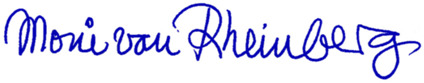
Signature of: moni van rheinberg